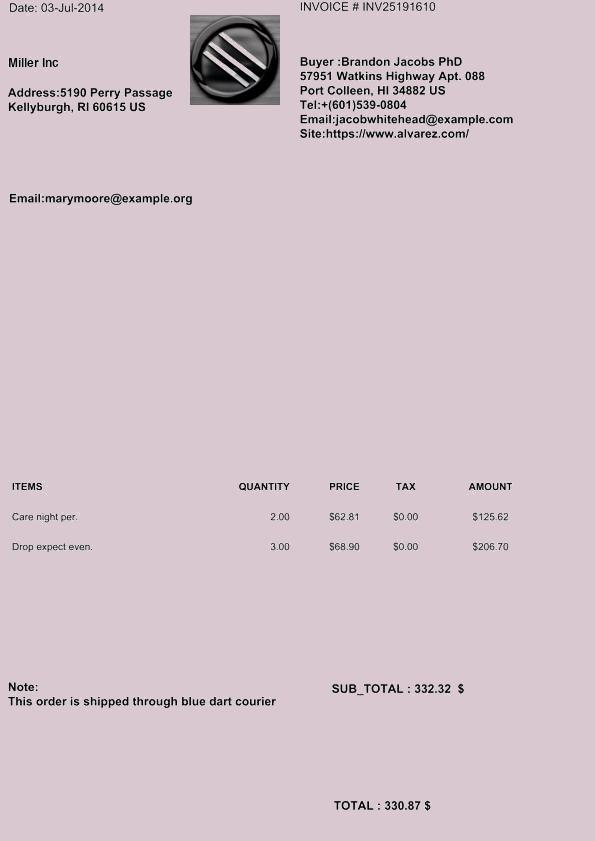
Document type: Invoice